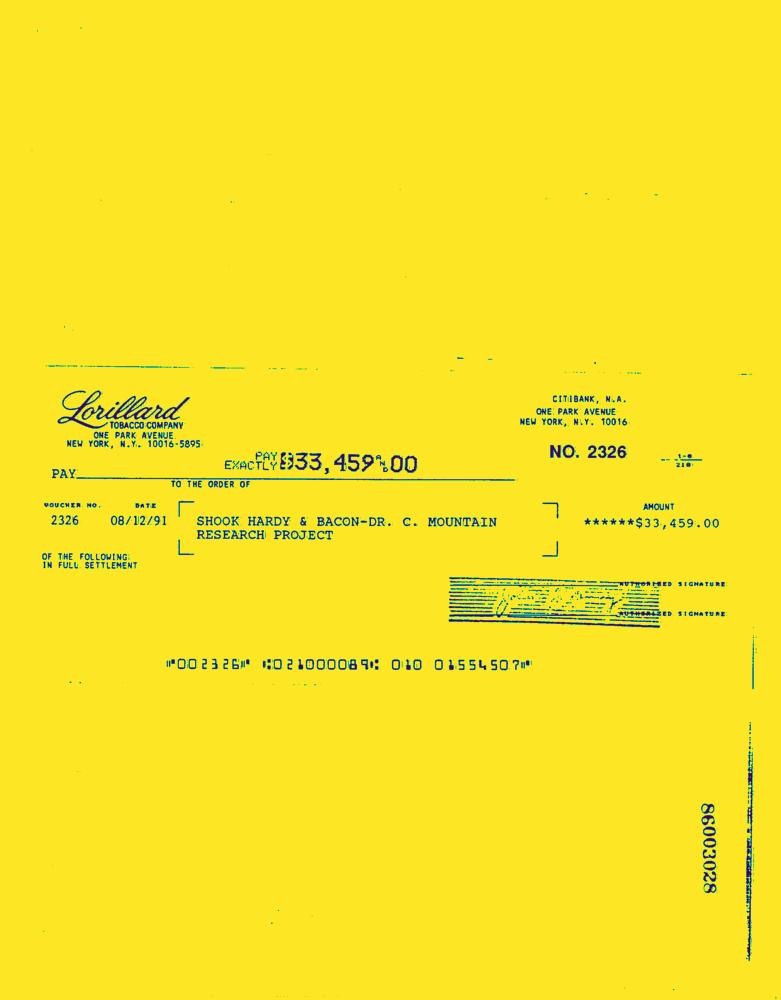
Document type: Invoice-Doc